Question: What could the diagnosis suggest?
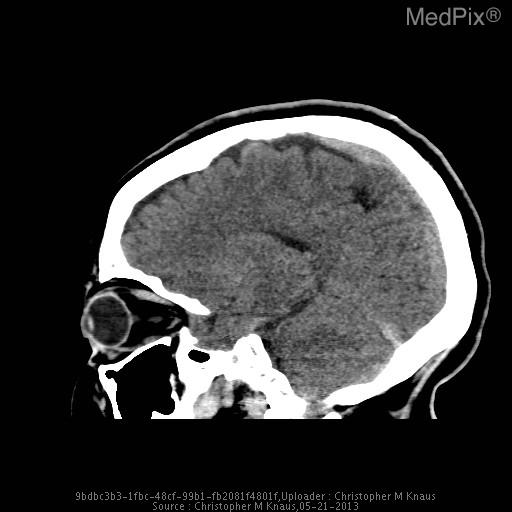
Answer: The possible diagnosis includes Venous sinus thrombosis
Severe dehydration
Polycythemia.